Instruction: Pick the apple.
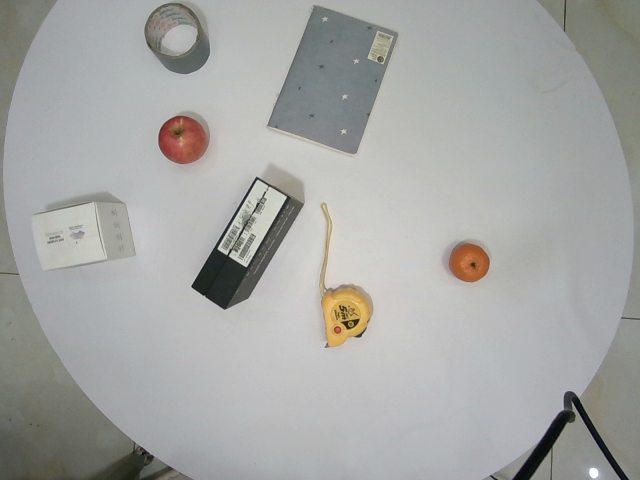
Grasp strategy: vertical